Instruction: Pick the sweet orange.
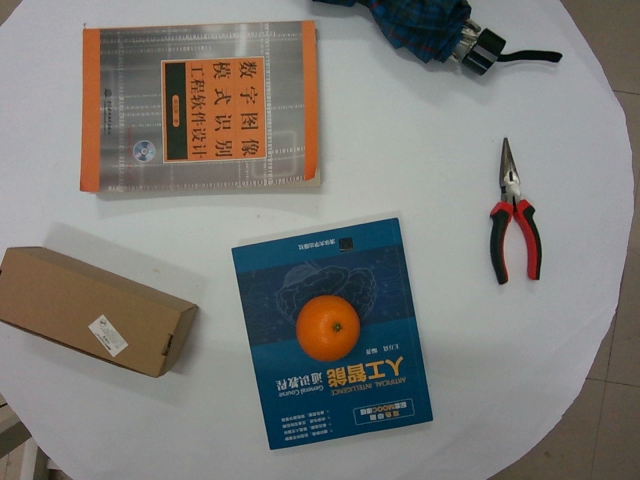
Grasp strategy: vertical